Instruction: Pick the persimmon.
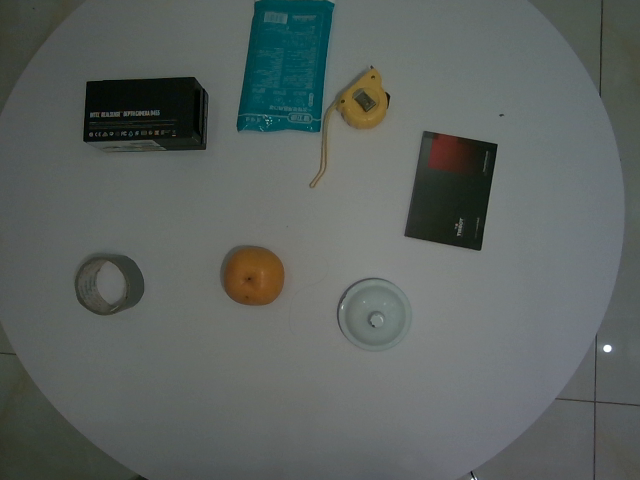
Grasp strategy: vertical